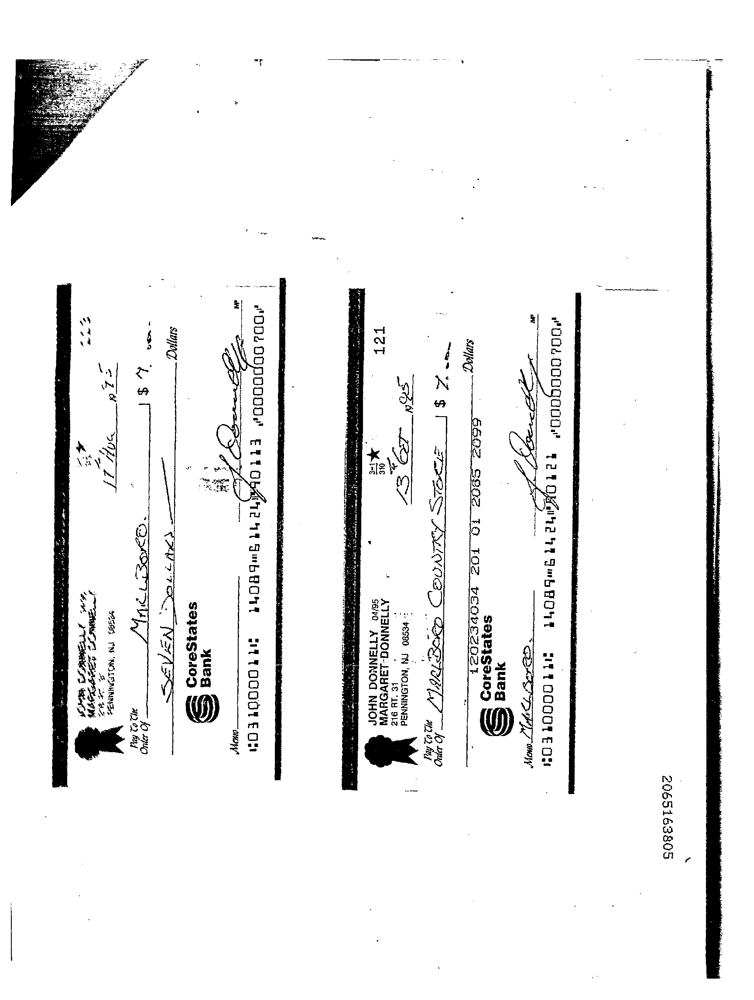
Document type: Invoice